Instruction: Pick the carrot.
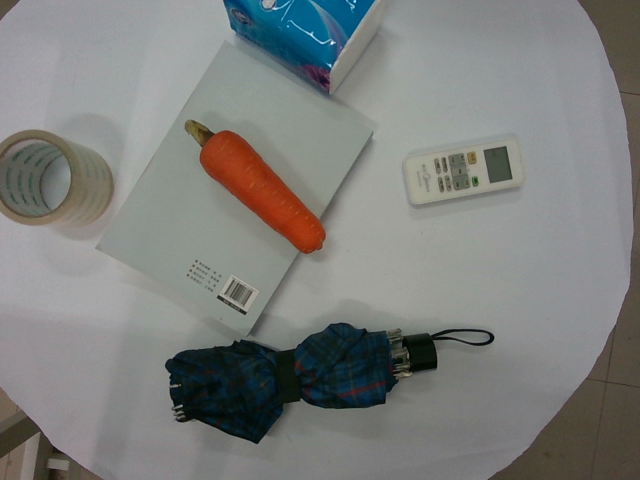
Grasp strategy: vertical